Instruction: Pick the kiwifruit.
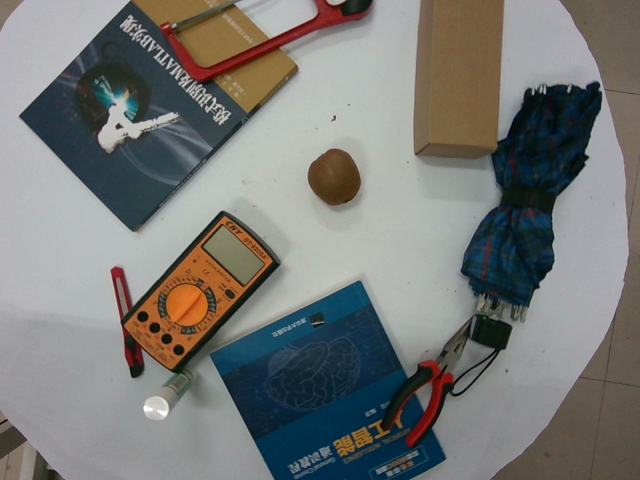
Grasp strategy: vertical